Question: In what way does the history help explain the case?
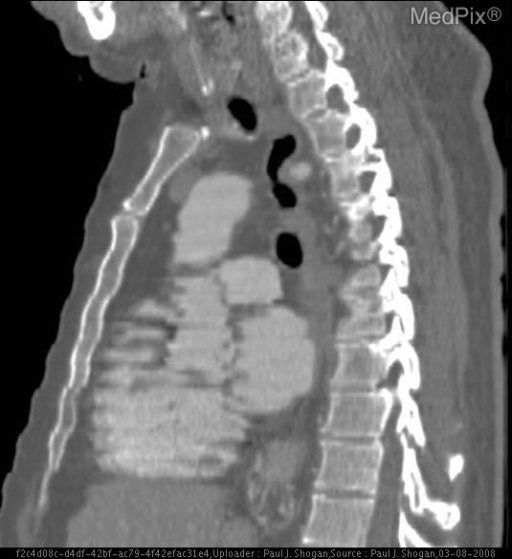
Answer: The patient's history of 60 year old male with complaint of tachypnea and tachycardia with high clinical concern for pulmonary embolus. is key in understanding the case.